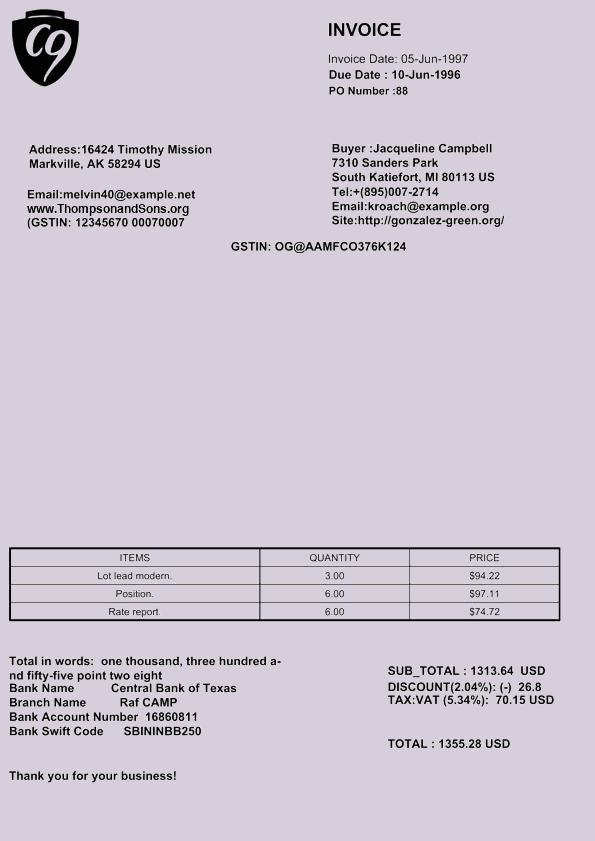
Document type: Invoice